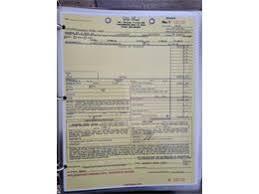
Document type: Invoice